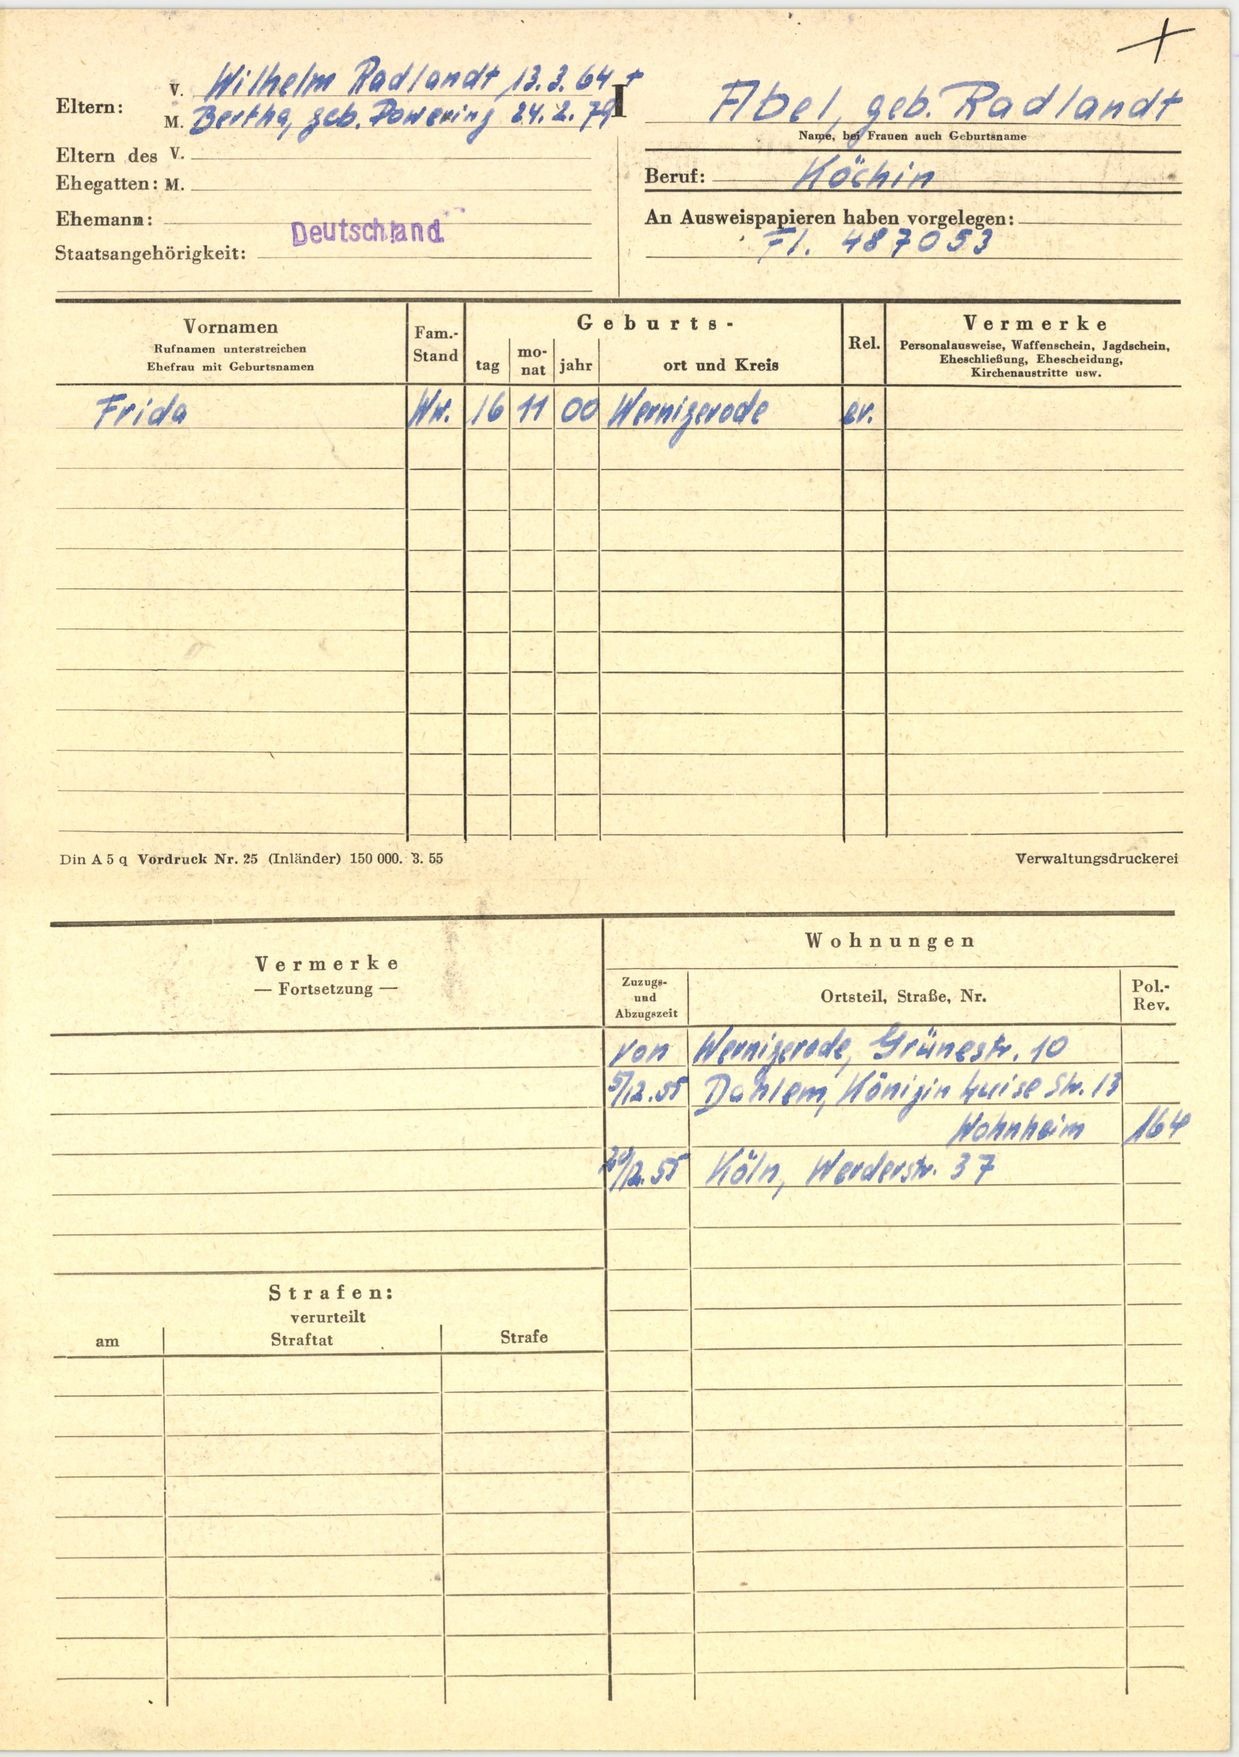
Abel, geb. Radlandt